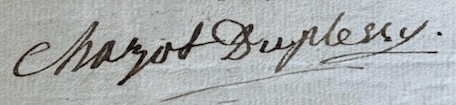
Signature of: madame duplessy